Question: What is the name of the tenant mentioned in the document?
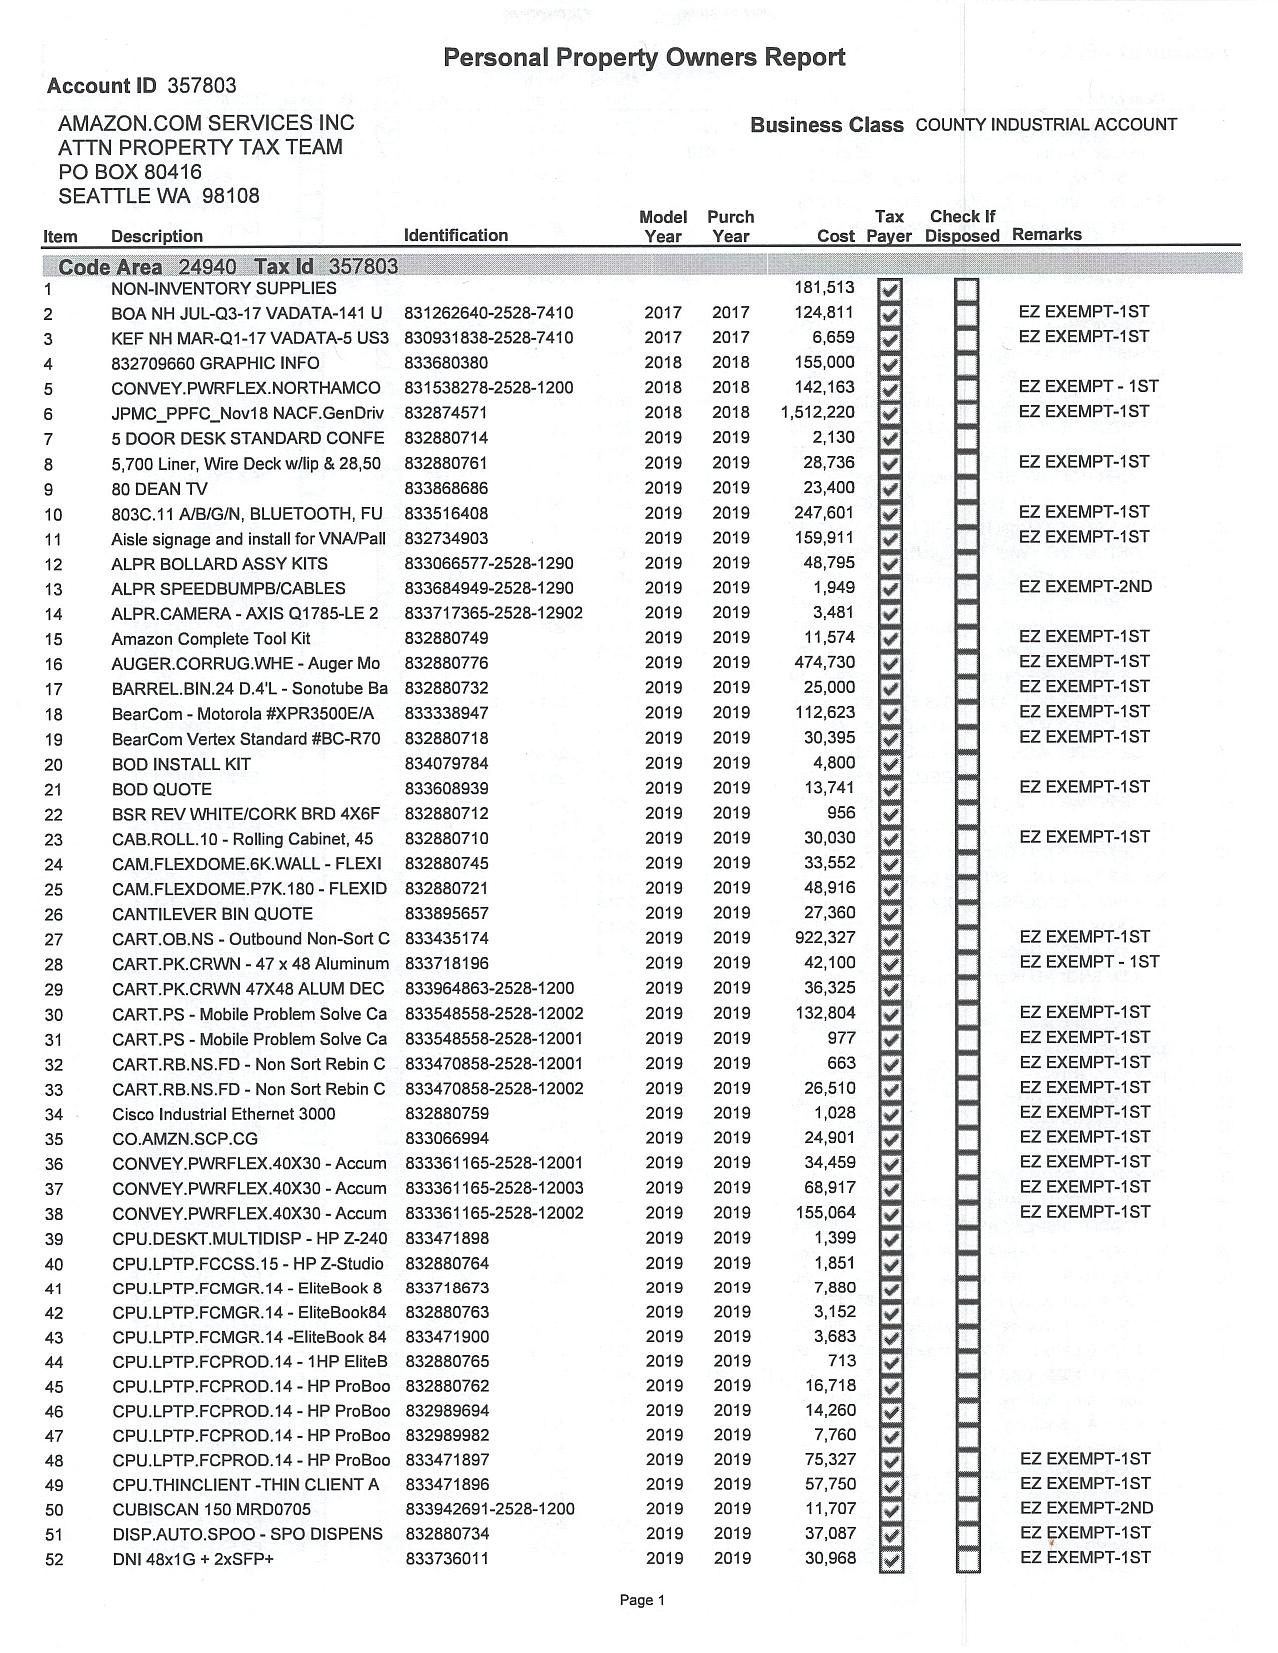
Answer: "AMAZON.COM SERVICES INC"